Question: What are the imaging findings?
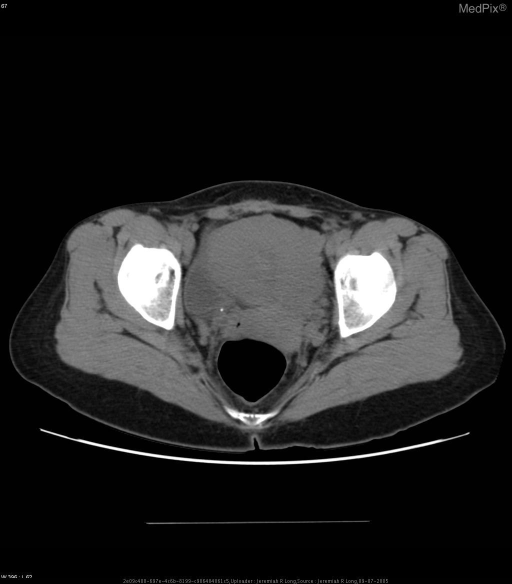
Answer: The imaging shows Ultrasound of the RUQ demonstrated a normal liver, common duct, and gall bladder.  The right kidney deomstrated mild hydronephrosis, hyperemia, mild perinephric fluid, and an enlarged dilated ureter. Ct of the pelvic demonstrating a ureteral stone at the UVJ..